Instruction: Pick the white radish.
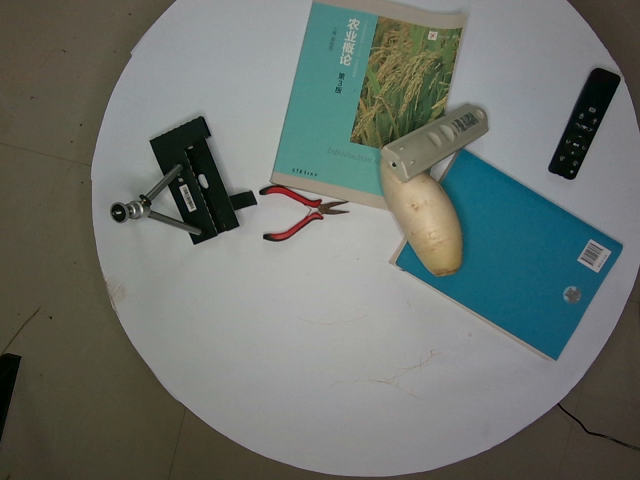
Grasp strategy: vertical